Question: What do the imaging results show?
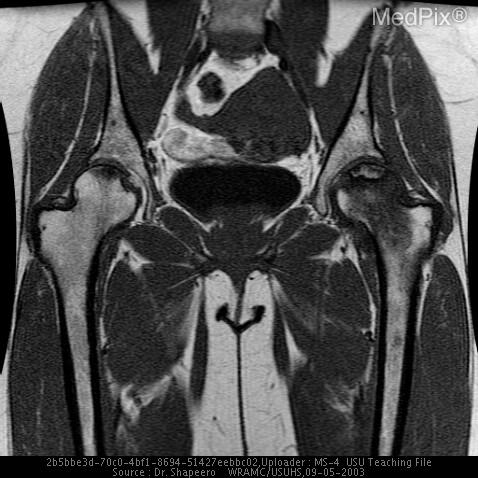
Answer: The imaging shows 1. AP and lateral radiographs show a C-shaped area of sclerosis
2. T1W coronal MR image - shows focal area of low signal intensity in the R femoral head consistent with edema; also shows focal area of high signal intensity in the L femoral head surrounded by low signal intensity margin consistent with central fat and peripheral circumferential edema of the head and extension of the edema to the meta-diaphysis; additionally, there is evidence of a focal depression of the L femoral head and irregular L femoral epiphysis.
3. FSE T2W with fat-sat coronal MR image – shows high signal intensity of edema in the R femoral head; also shows high signal intensity of edema surrounding the low signal intensity fat of the L femoral head with extension to the L femoral diaphysis 4. FSE proton density with fat-sat sagittal MR image - no collapse evident Coronal T1W MR image of the hips shows focal area of low signal intensity in the right femoral head consistent with edema and low-signal-intensity foci of edema and high-signal-intensity foci of fat in the left femoral head with low-signal-intensity margin that correlates with the sclerosis on the radiographs. In addition, in the left femur, low-signal-intensity edema extends into the metadiaphysis..